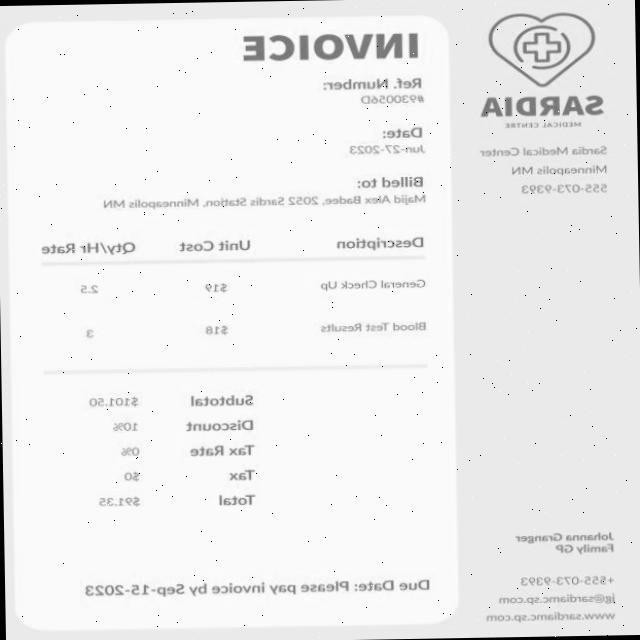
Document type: Invoice